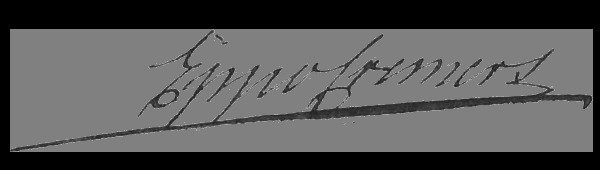
Signature of: eppo cremers